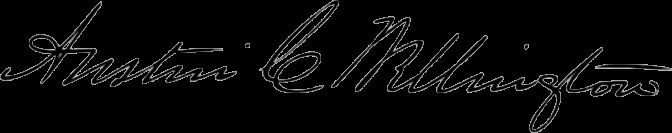
Signature of: austin clark wellington